Question: What is the assessed value of the property as noted in the document?
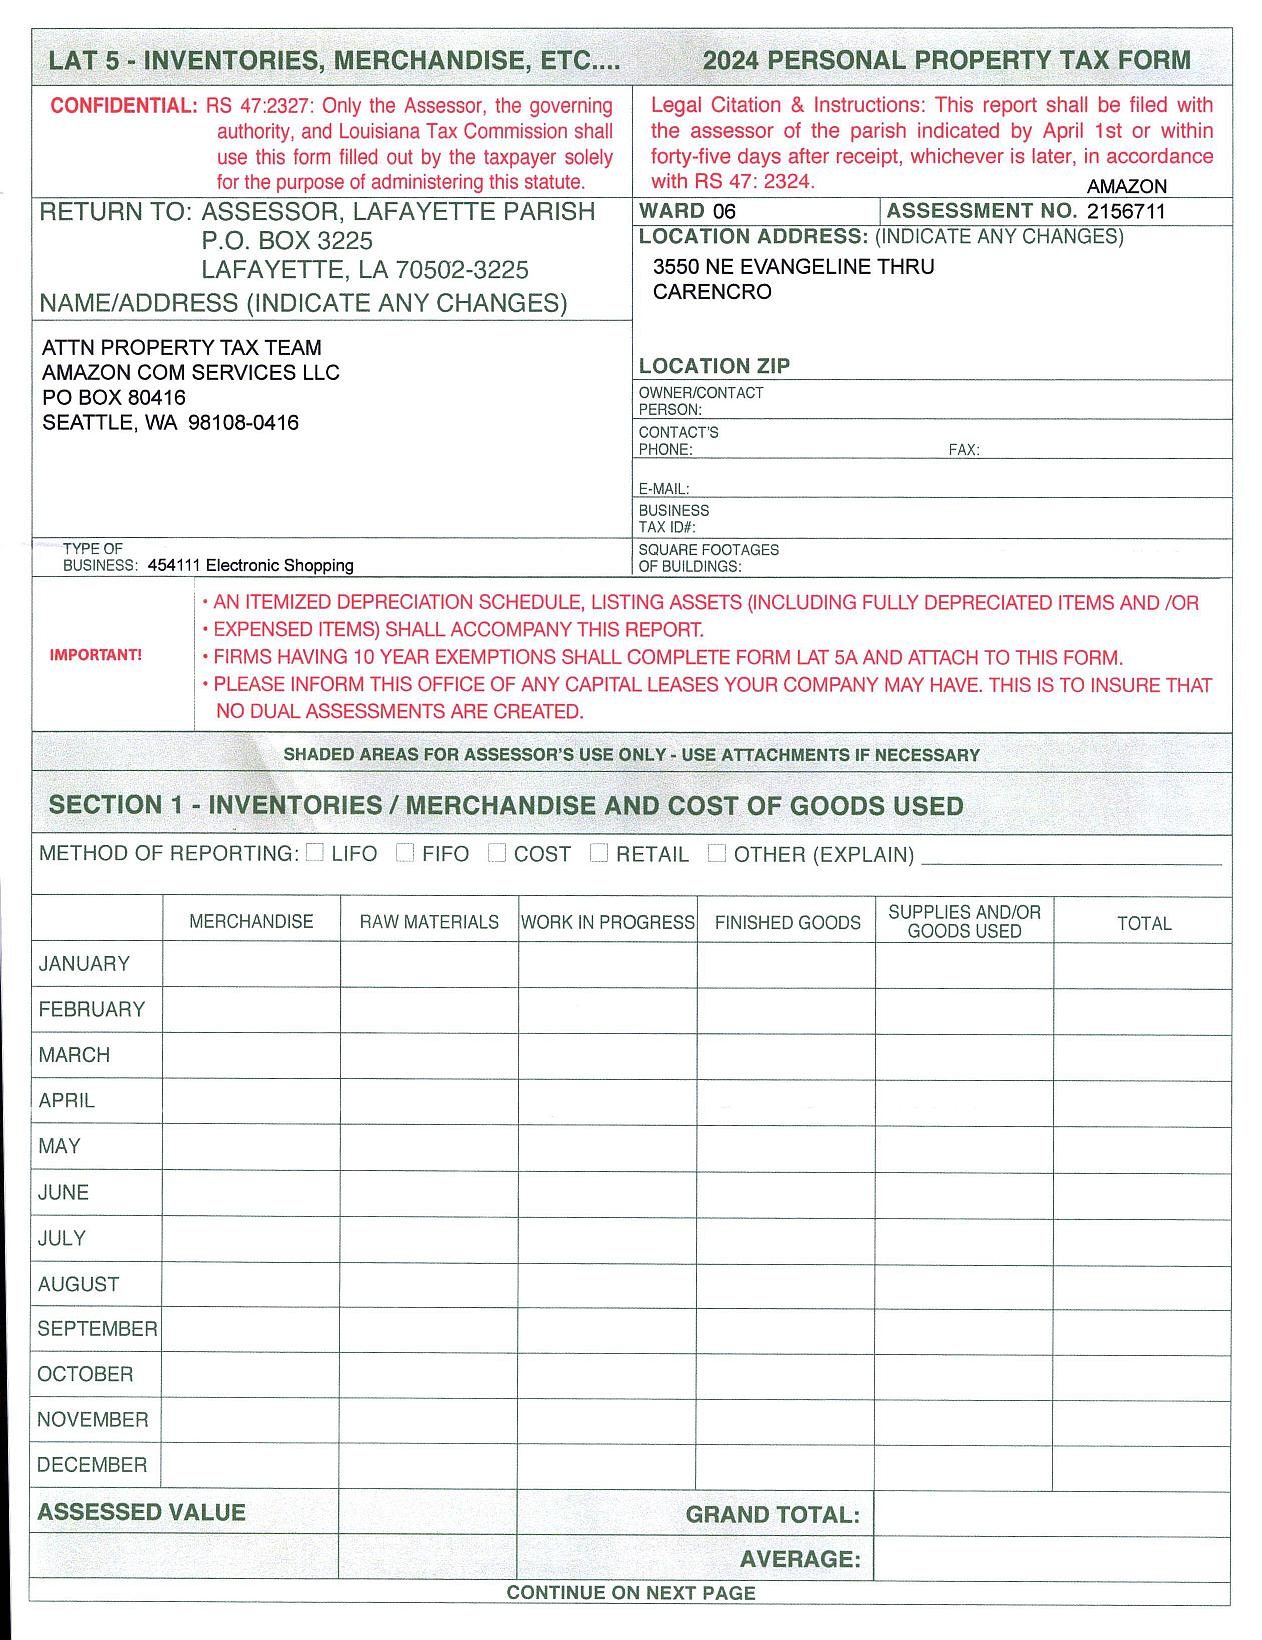
Answer: "ASSESSED VALUE"